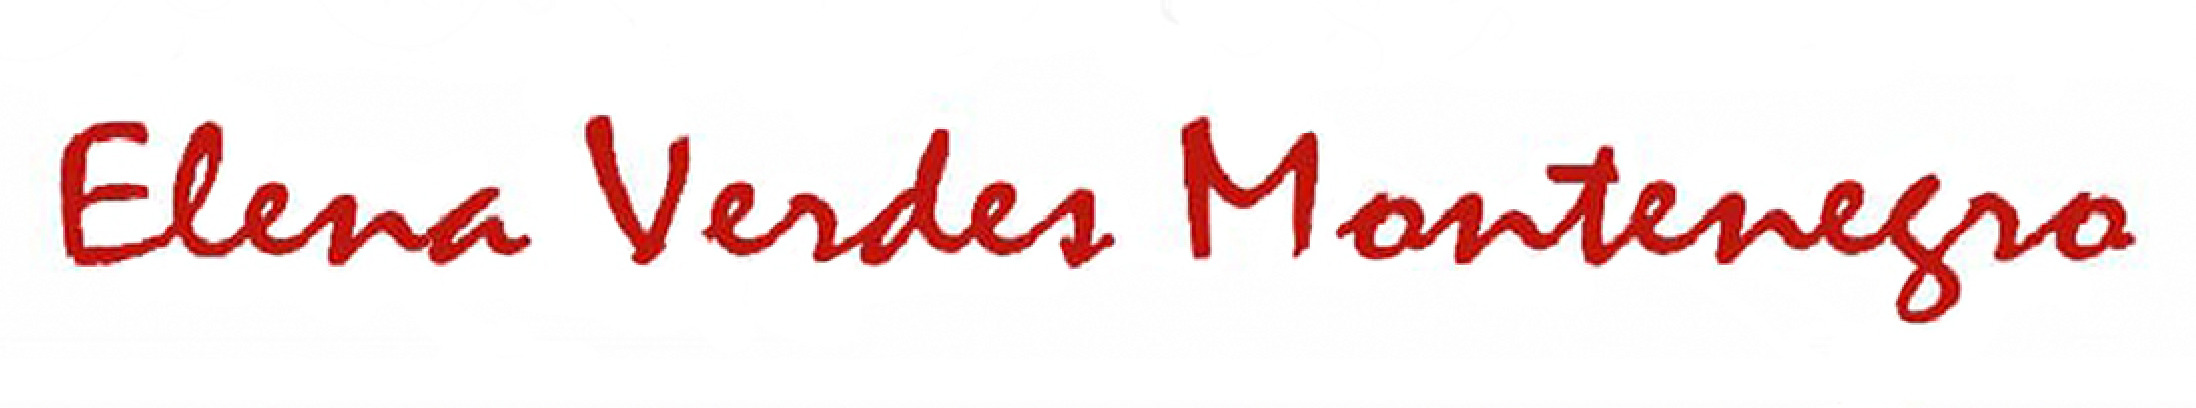
Signature of: elena verdes montenegro